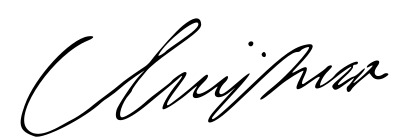
Signature of: christina of sweden